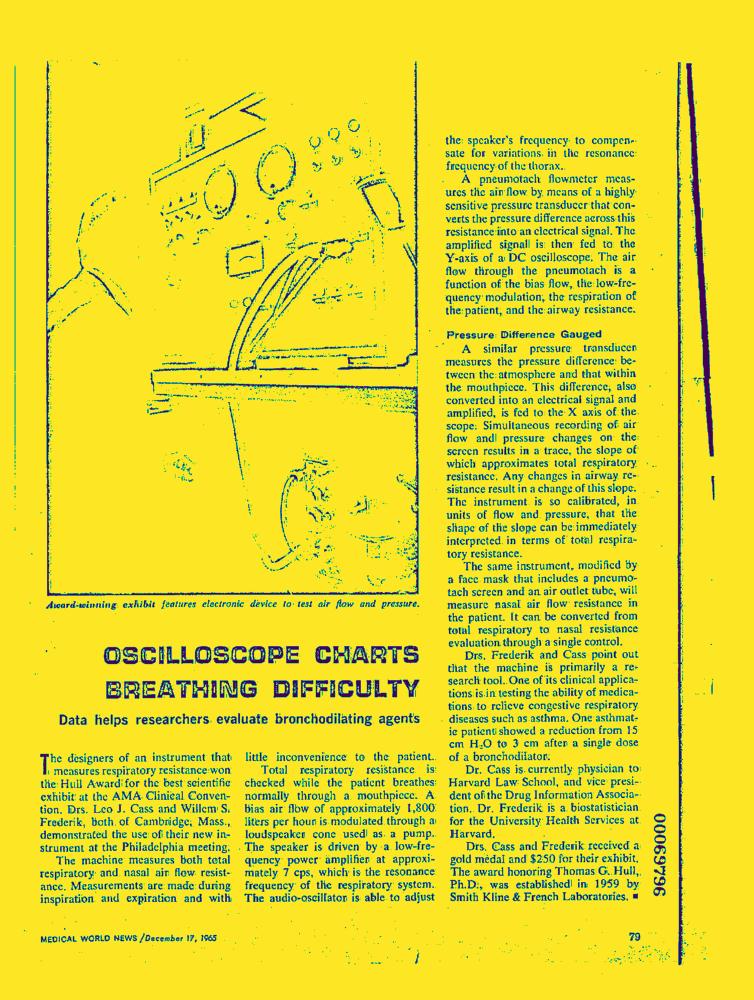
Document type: News-Article